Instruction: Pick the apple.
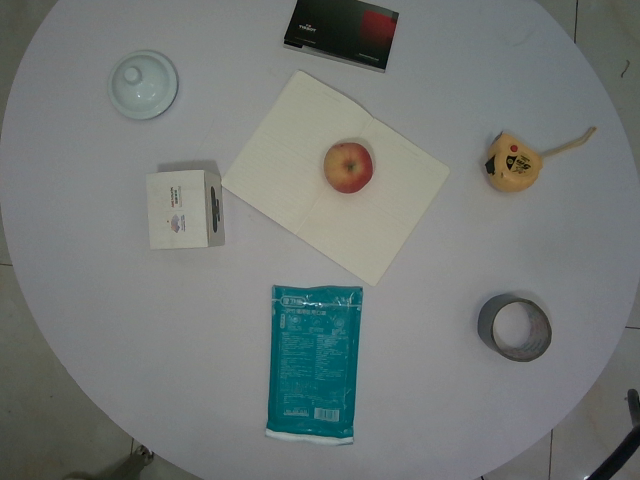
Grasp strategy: vertical